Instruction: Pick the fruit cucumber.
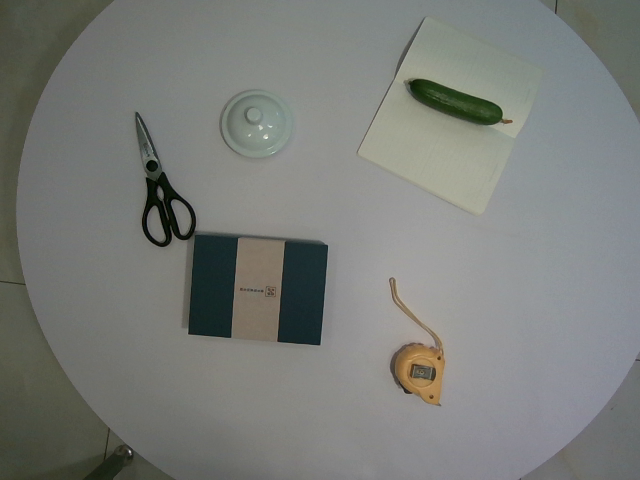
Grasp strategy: vertical